Question: Can you provide the account number mentioned in the document?
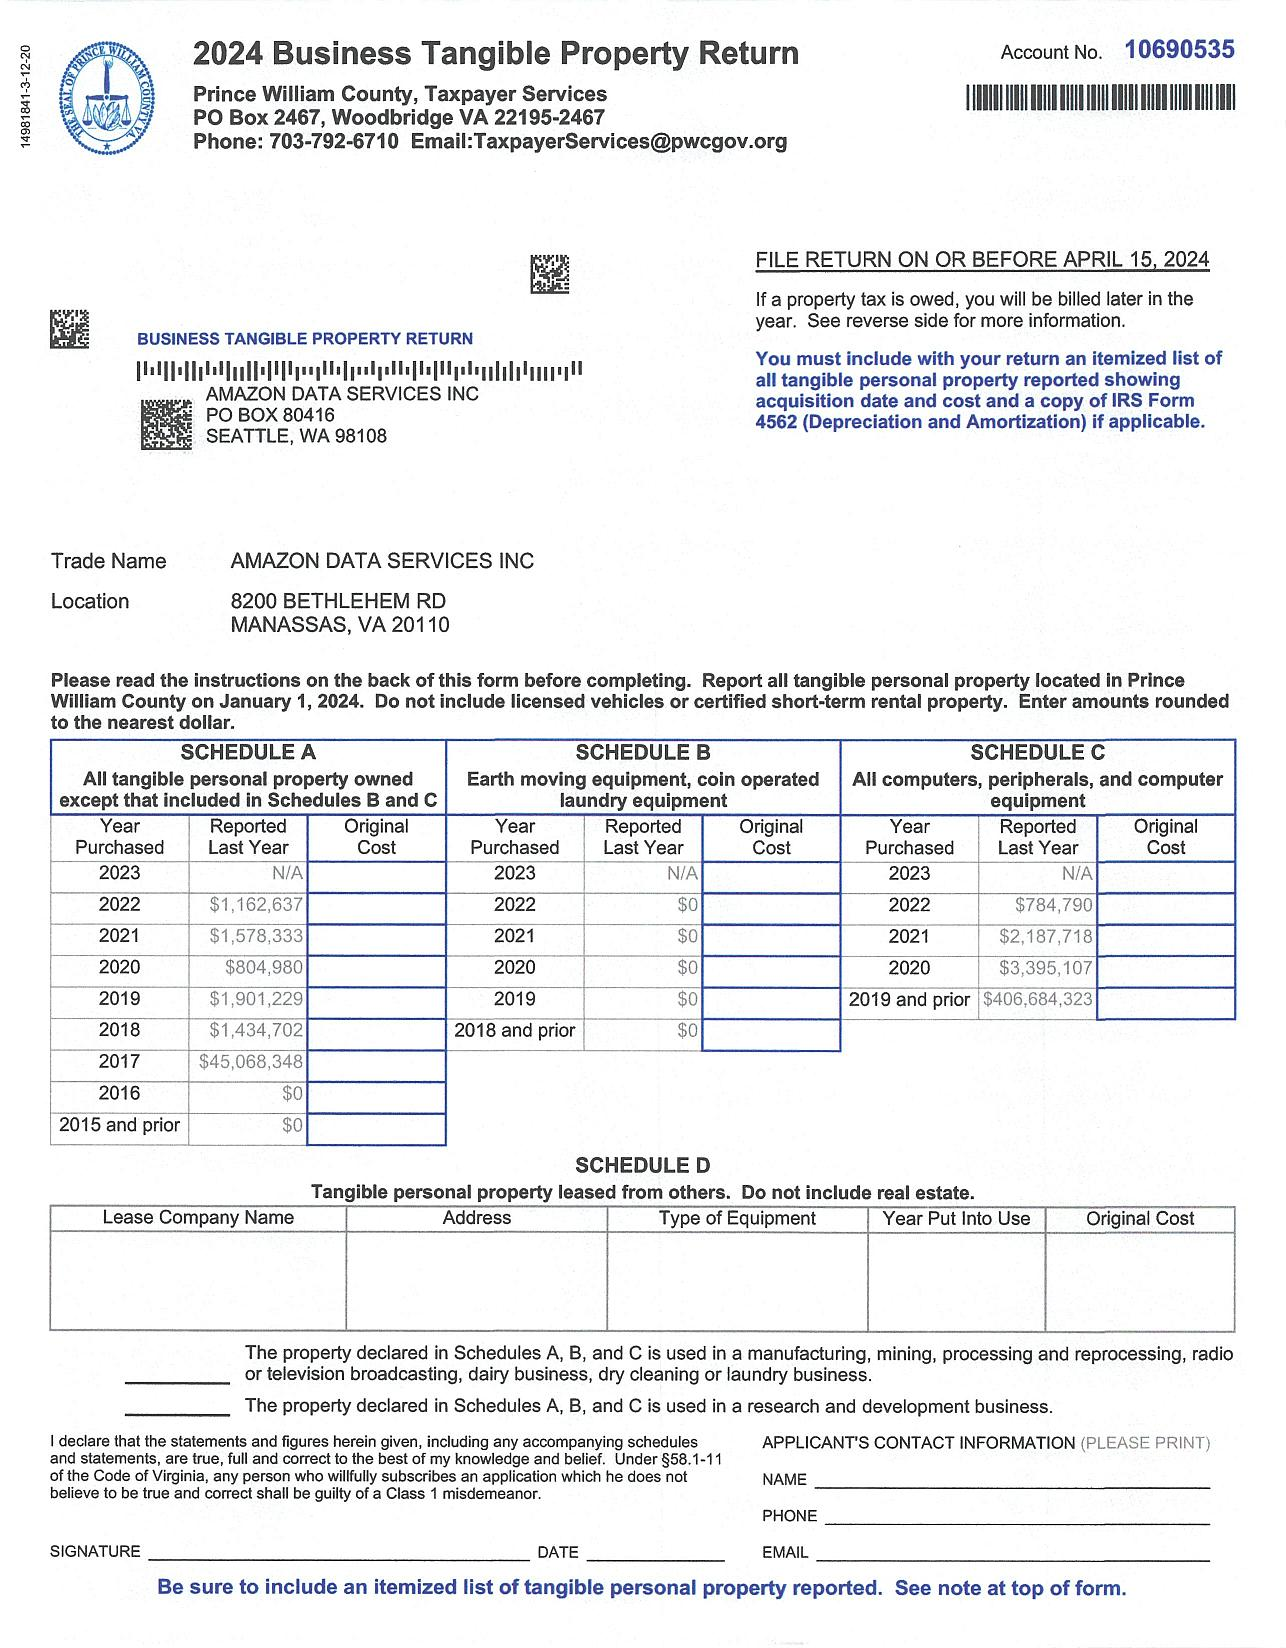
Answer: "10690535"